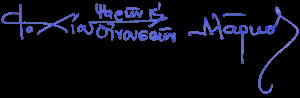
Signature of: markos vasilakis